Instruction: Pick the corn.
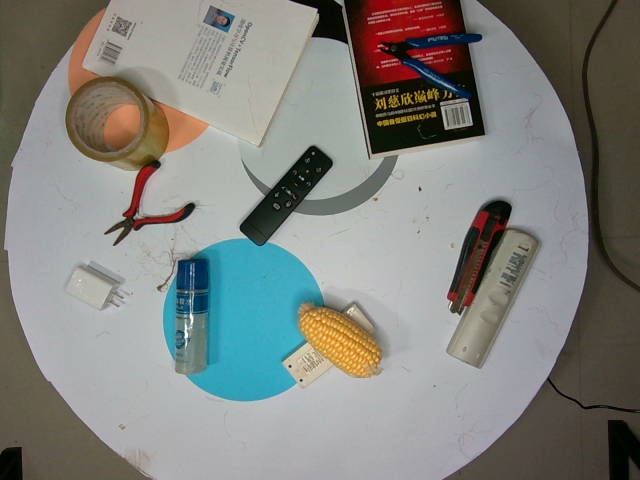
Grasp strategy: vertical